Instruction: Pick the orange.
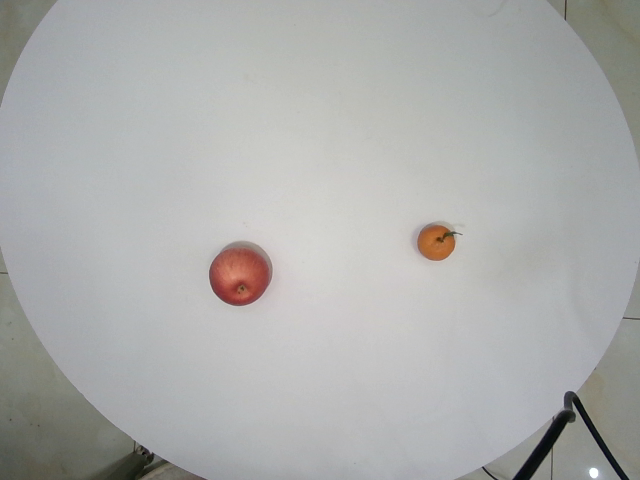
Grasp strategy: vertical